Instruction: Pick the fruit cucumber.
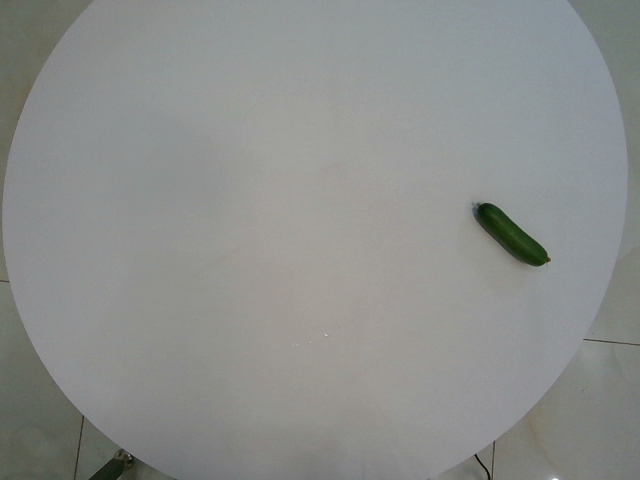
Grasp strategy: vertical